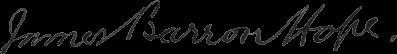
Signature of: james barron hope